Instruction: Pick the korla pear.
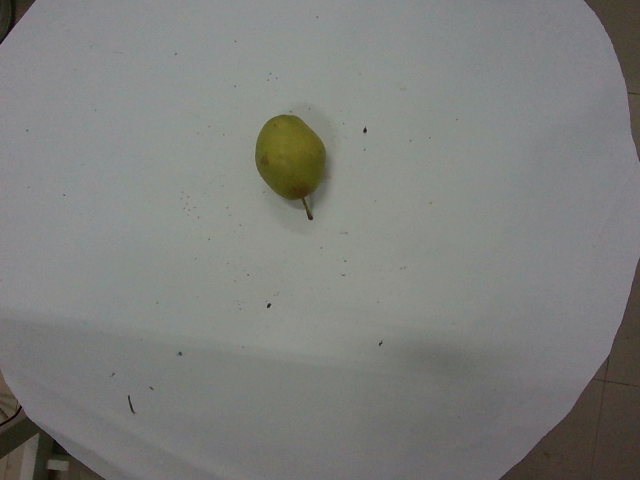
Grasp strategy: vertical